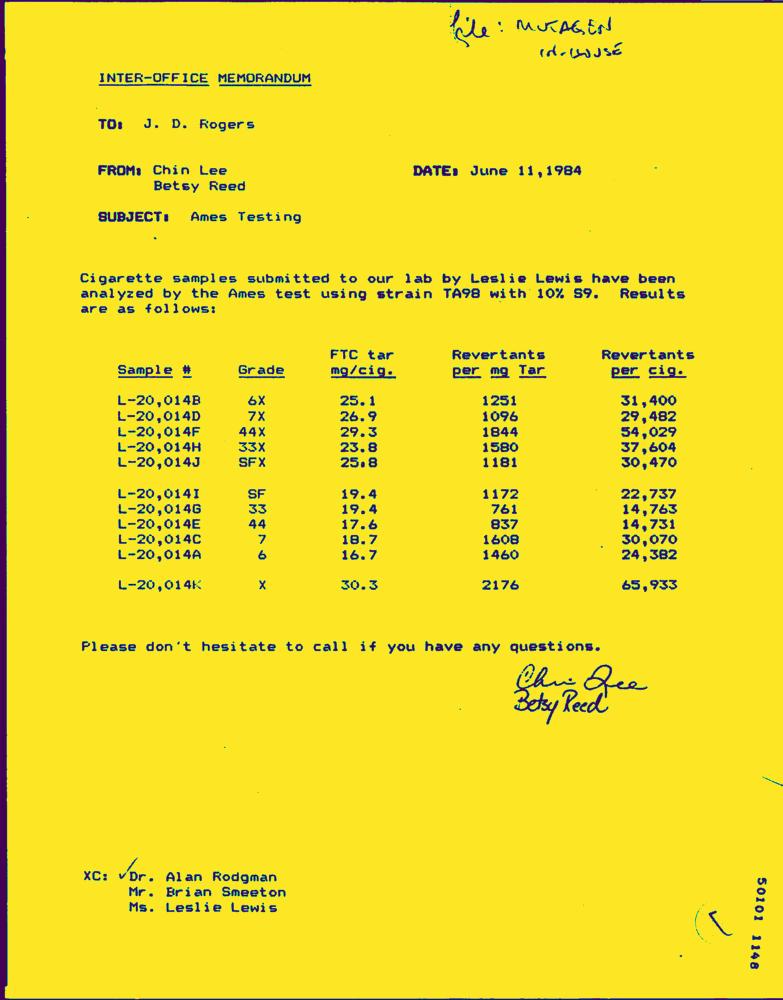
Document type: Letter-Doc